Question: What was observed in the imaging?
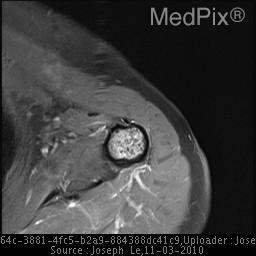
Answer: The imaging shows •  Intramedullary "popcorn-like" calcifications in the left humeral shaft on the chest radiograph.  NOTE: Metallic "nipple marker" beads
•  Followup MRI shows a well-defined intramedullary mass within the proximal left humerus diaphysis.  T2 hyperintense matrix with predominantly T1 isointense to slightly hypointense signal.
•  There is diffuse robust enhancement present.  Minimal endosteal scalloping is seen.  There is no cortical breakthrough or periosteal reaction to suggest an aggressive lesion.  Nor is there surrounding soft tissue component. Mass occupies the entire central medullary cavity, but no cortical breakthrough, periosteal reaction, or evidence of a surrounding soft tissue component is seen..